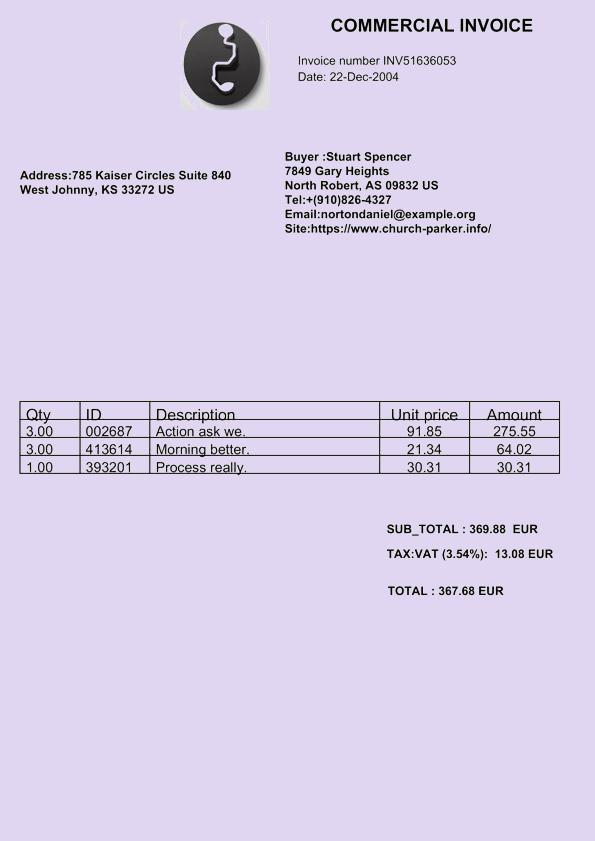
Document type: Invoice